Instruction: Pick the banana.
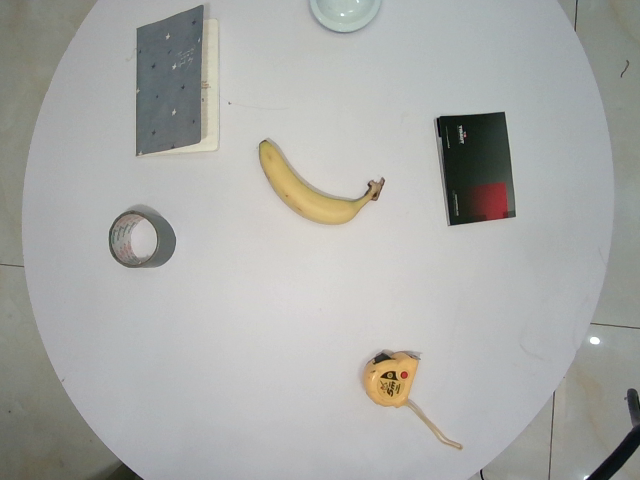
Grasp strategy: vertical